Question: What could the diagnosis suggest?
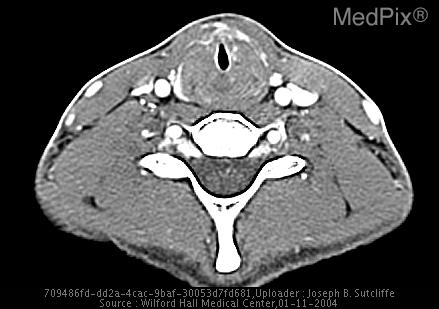
Answer: The possible diagnosis includes Intubation trauma causing subglottic stenosis
Acute bacterial tracheatis
Wegener's granulomatosis
Neoplastic disease (lymphoma, etc).